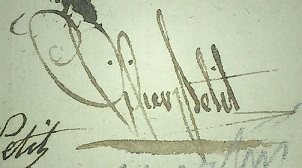
Signature of: didier petit de meurville